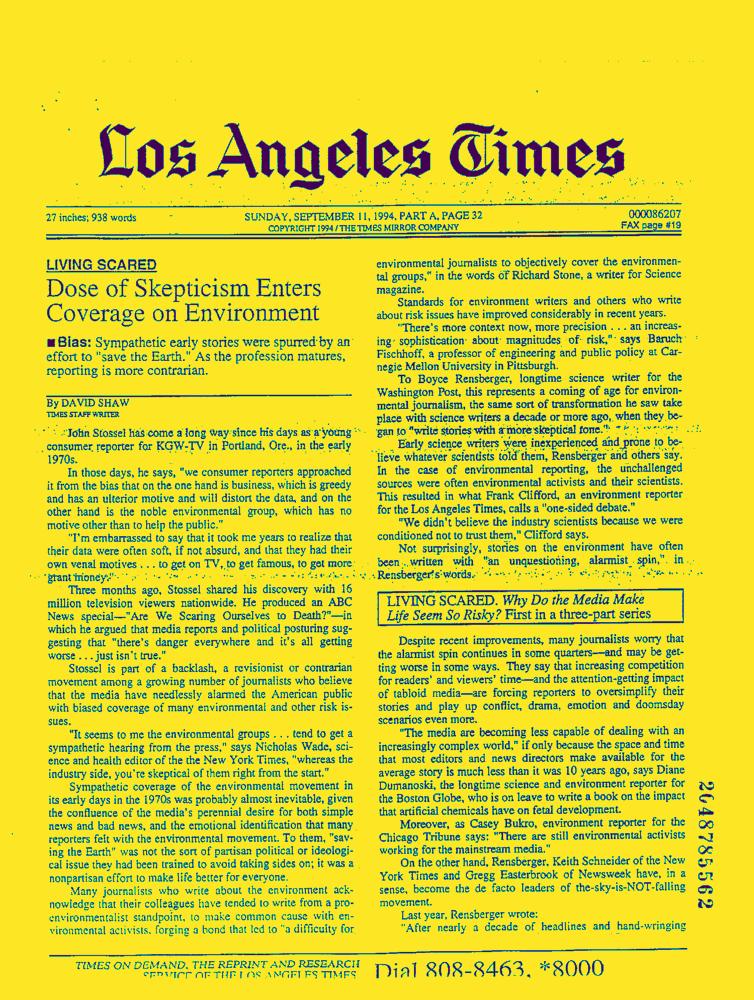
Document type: News-Article